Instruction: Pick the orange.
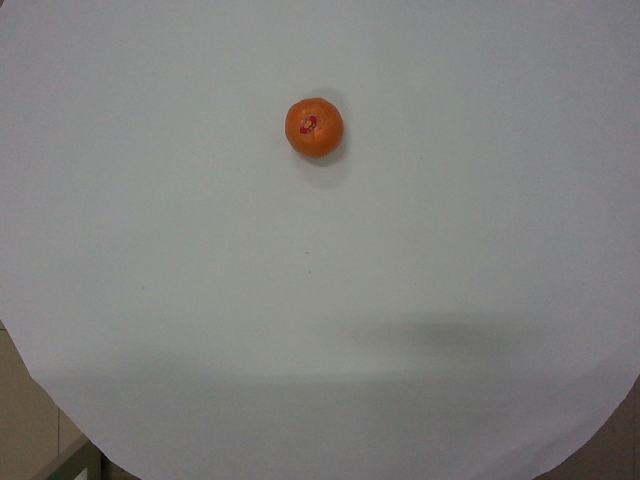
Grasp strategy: vertical